Identify and extract the amount in words, amount in numbers, payee name, cheque date, and bank name from the image.
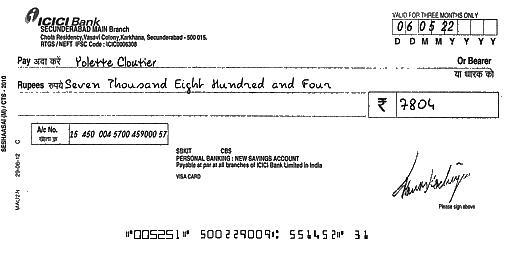
amt_in_words: Seven Thousand Eight Hundred and Four
amt_in_figures: 7804
payee_name: Yolette Cloutier
bank_name: ICICI Bank
cheque_date: 06/05/22